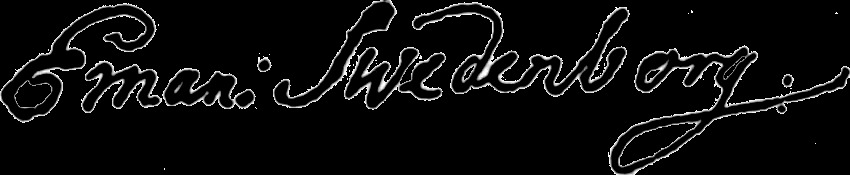
Signature of: emmanuel swedenborg